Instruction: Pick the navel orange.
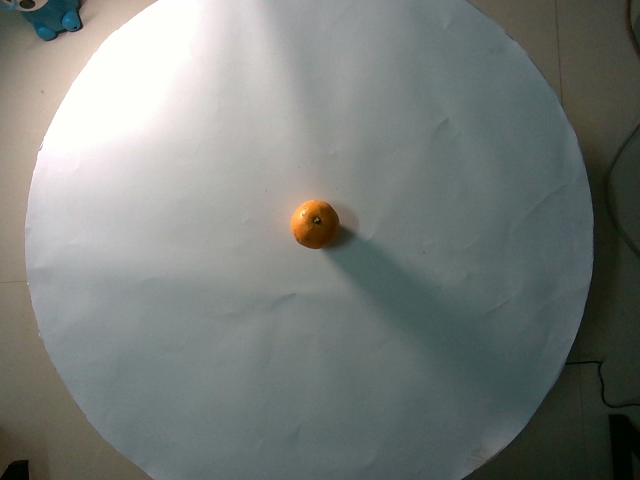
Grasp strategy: vertical